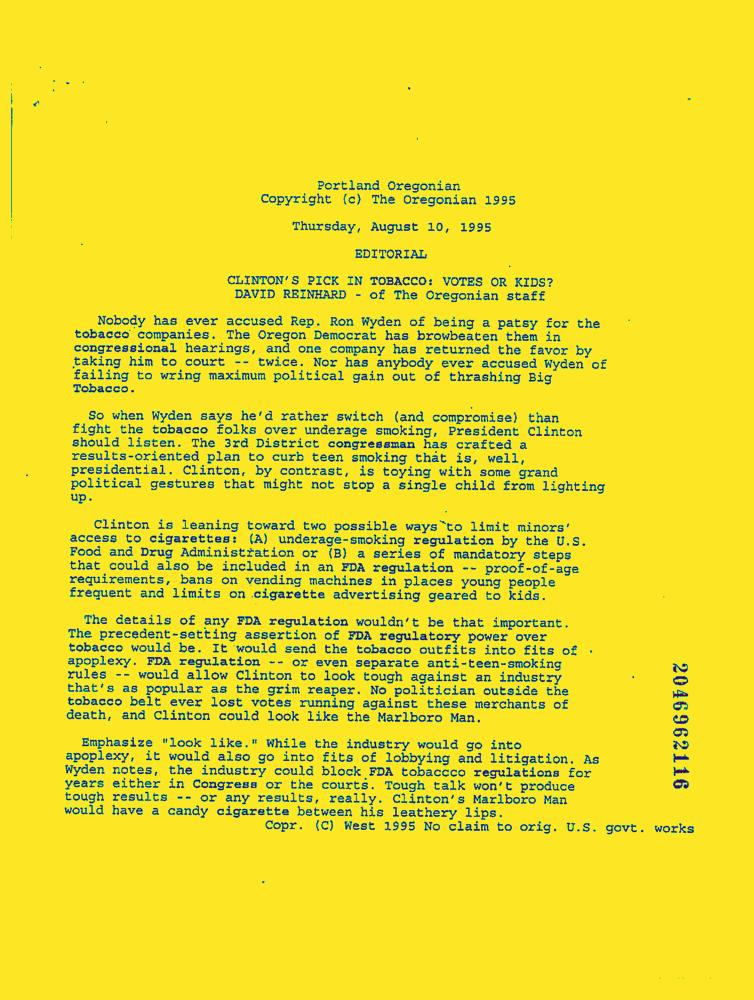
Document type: News-Article